Retrieve the amount in words, amount in figures, name of the payee, date on the cheque, and the bank name from the image.
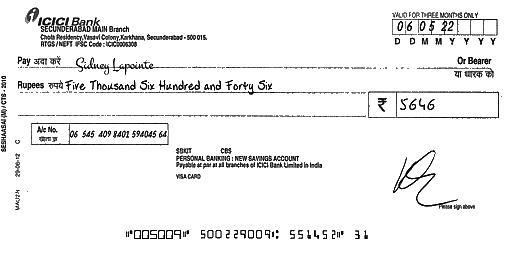
amt_in_words: Five Thousand Six Hundred and Forty Six
amt_in_figures: 5646
payee_name: Sidney Lapointe
bank_name: ICICI Bank
cheque_date: 06/05/22